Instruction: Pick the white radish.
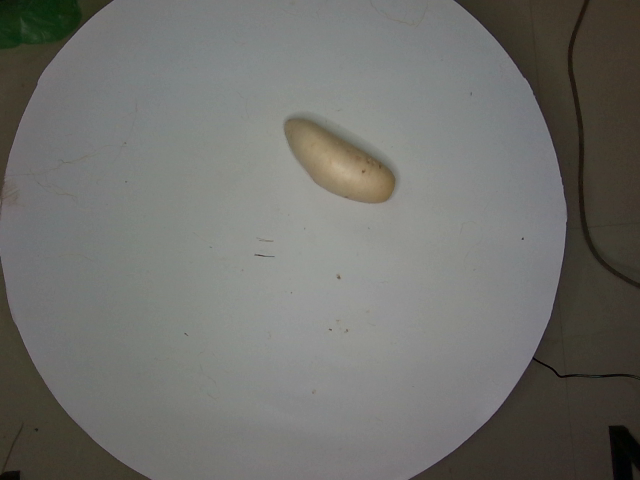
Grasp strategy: vertical